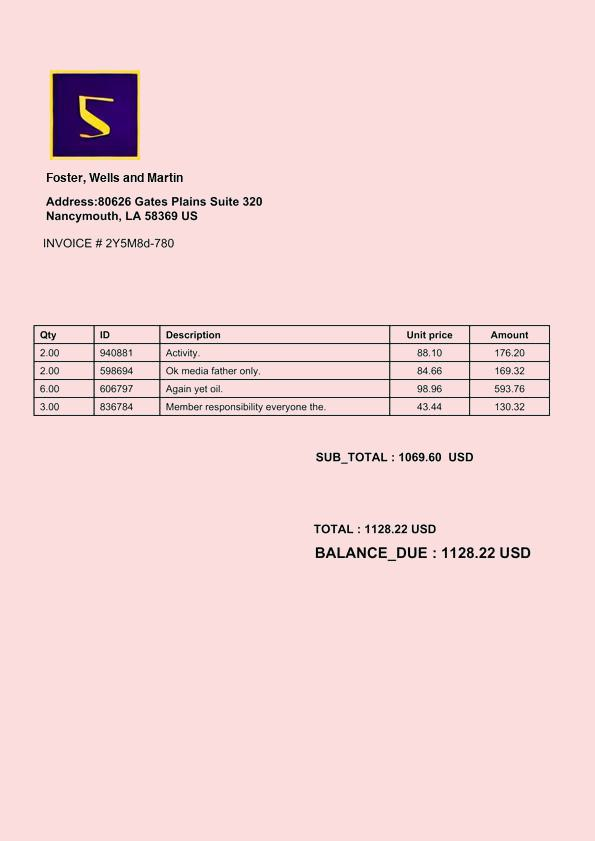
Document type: Invoice